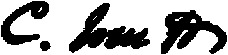
Signature of: charles jouett